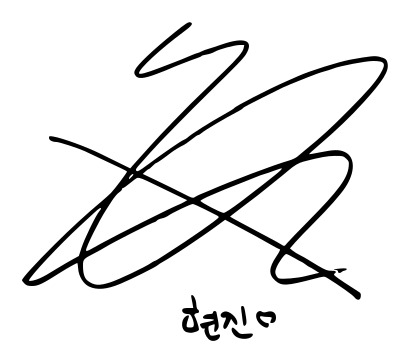
Signature of: hyunjin